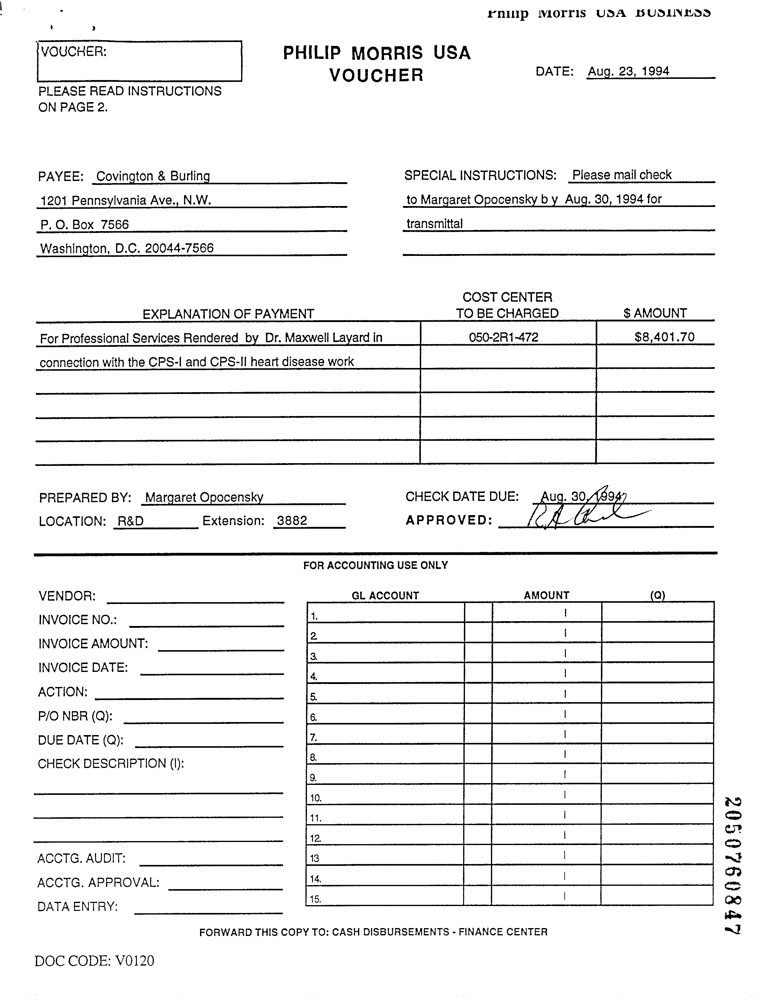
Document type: Invoice